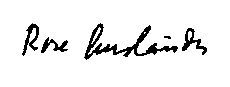
Signature of: rose ausländer